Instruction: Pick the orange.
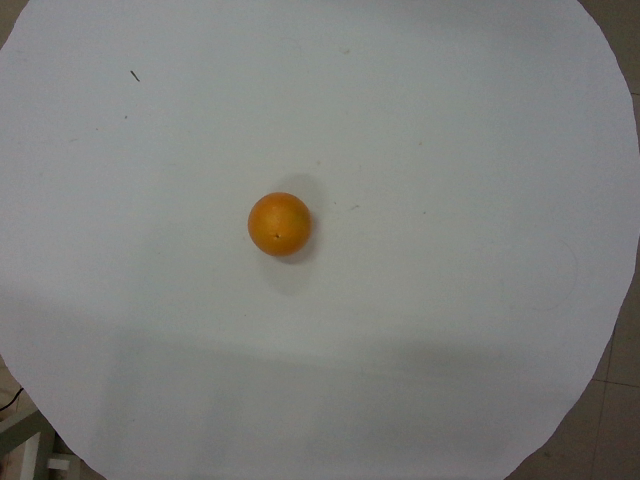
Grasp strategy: vertical